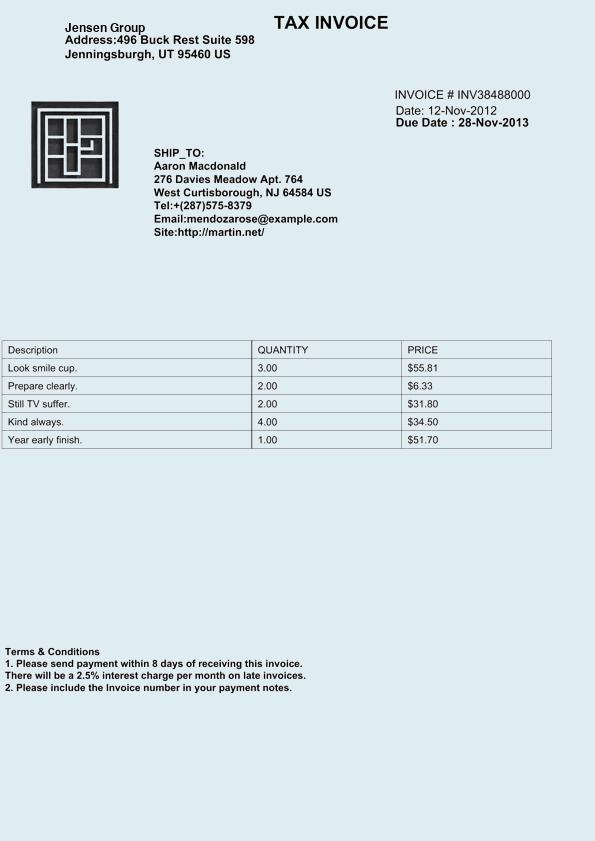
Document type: Invoice